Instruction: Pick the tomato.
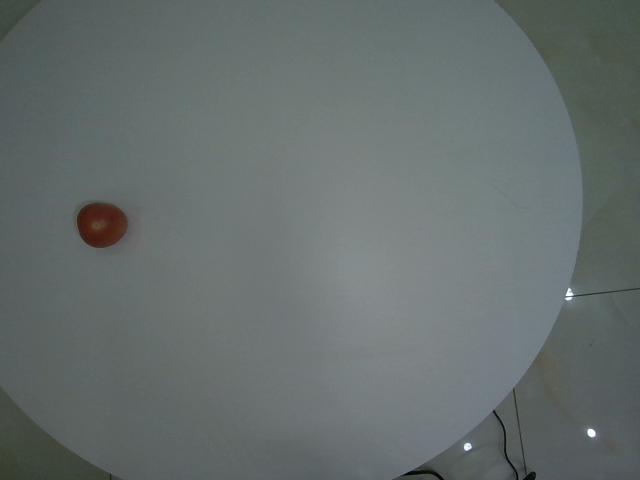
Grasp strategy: vertical